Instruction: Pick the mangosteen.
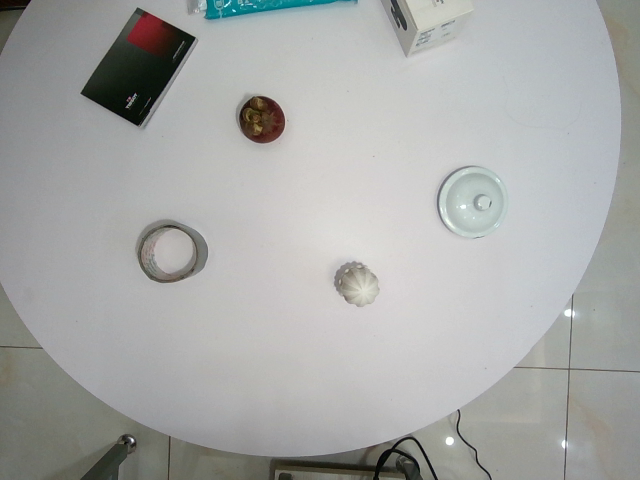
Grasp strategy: vertical